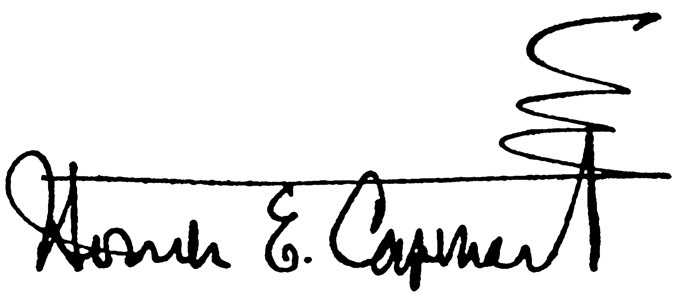
Signature of: homer e capehart